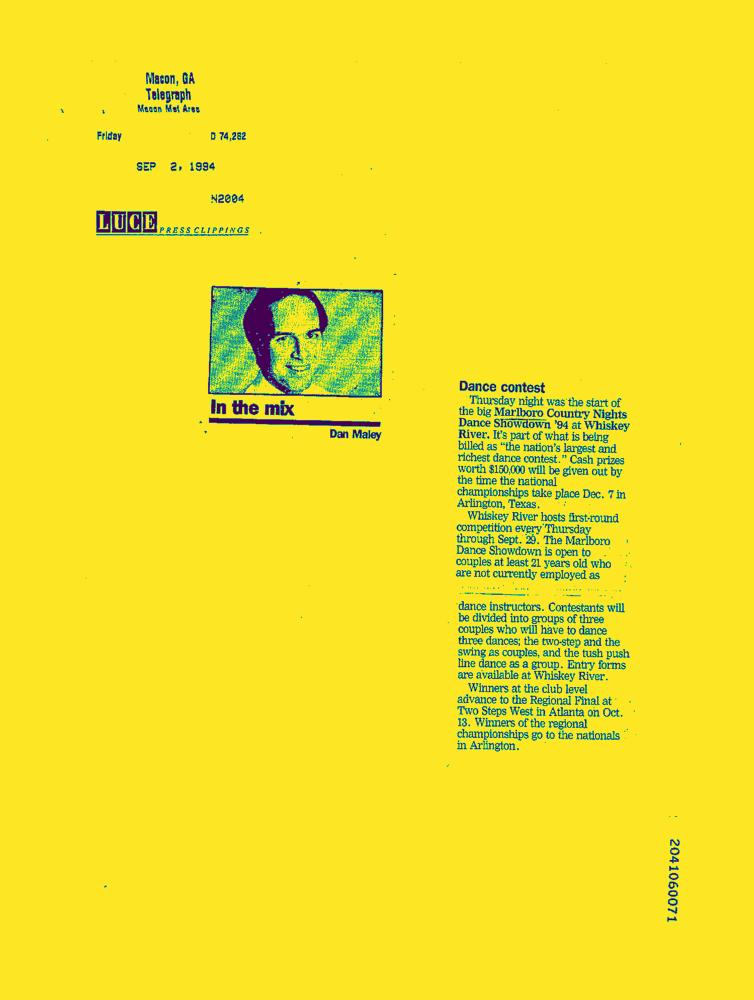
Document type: News-Article